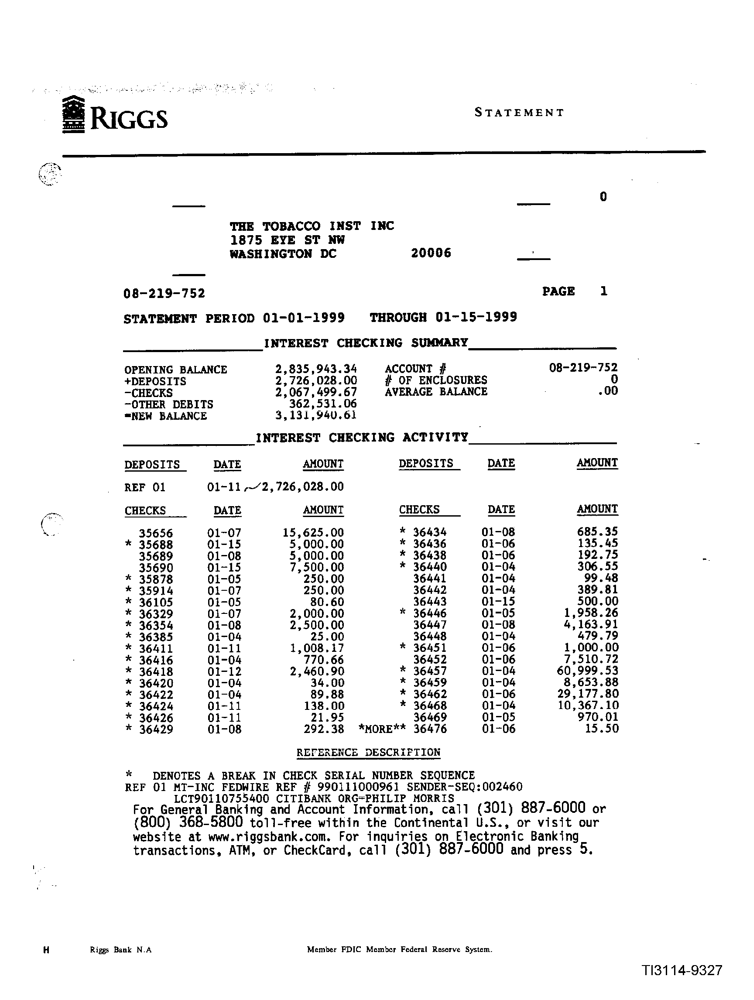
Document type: Invoice